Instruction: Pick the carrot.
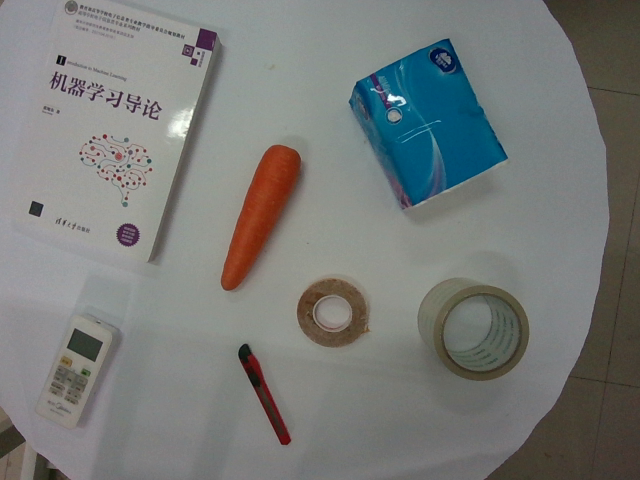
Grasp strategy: vertical